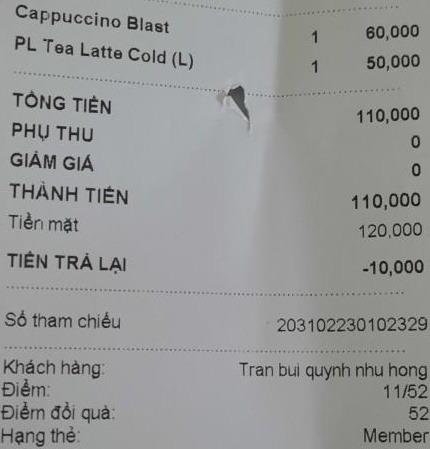
<table>
<tr>
<td>Cappuccino Blast</td>
<td>1</td>
<td>60,000</td>
</tr>
<tr>
<td>PL Tea Latte Cold (L)</td>
<td>1</td>
<td>50,000</td>
</tr>
</table>

TỔNG TIỀN 110,000
PHỤ THU 0
GIẢM GIÁ 0
THÀNH TIỀN 110,000
Tiền mặt 120,000
TIỀN TRẢ LẠI -10,000

Số tham chiếu 203102230102329

Khách hàng: Tran bui quynh nhu hong
Điểm: 11/52
Điểm đổi quà: 52
Hạng thẻ: Member